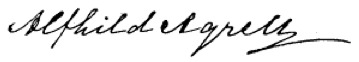
Signature of: alfhild agrell